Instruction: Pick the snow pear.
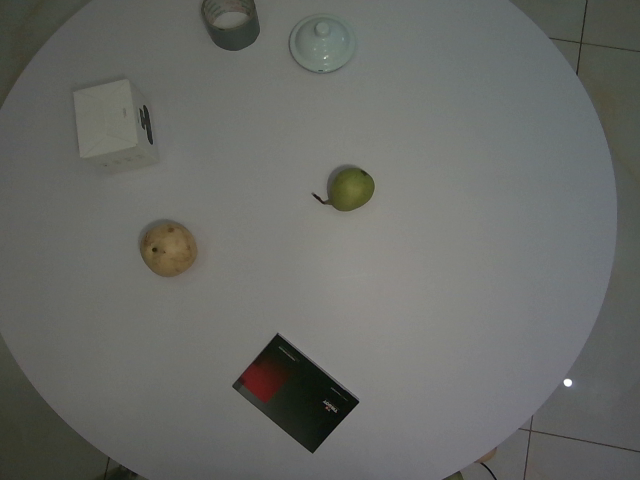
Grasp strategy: vertical